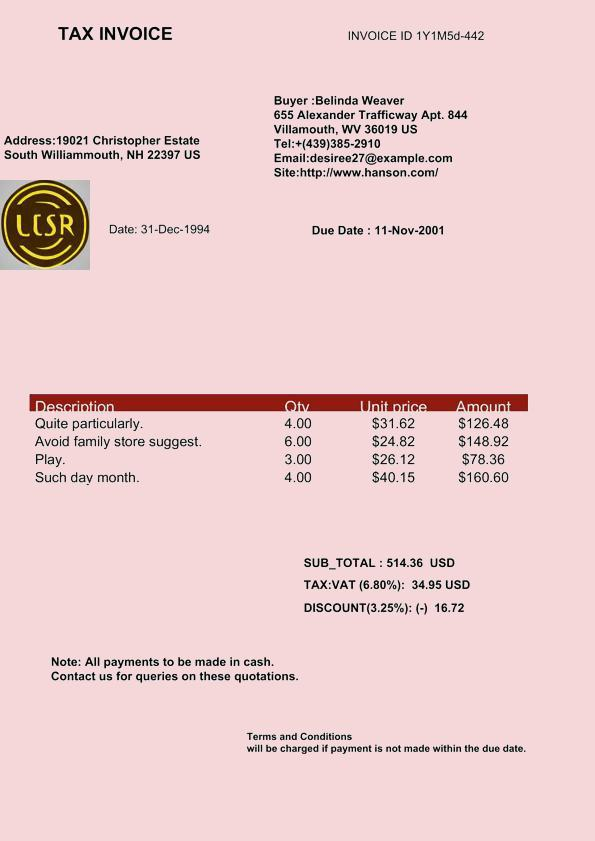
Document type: Invoice